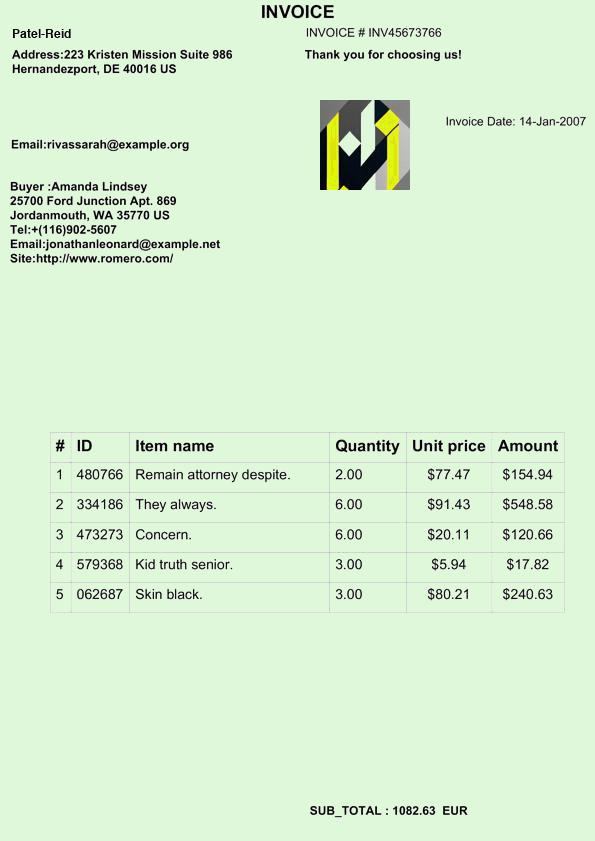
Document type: Invoice